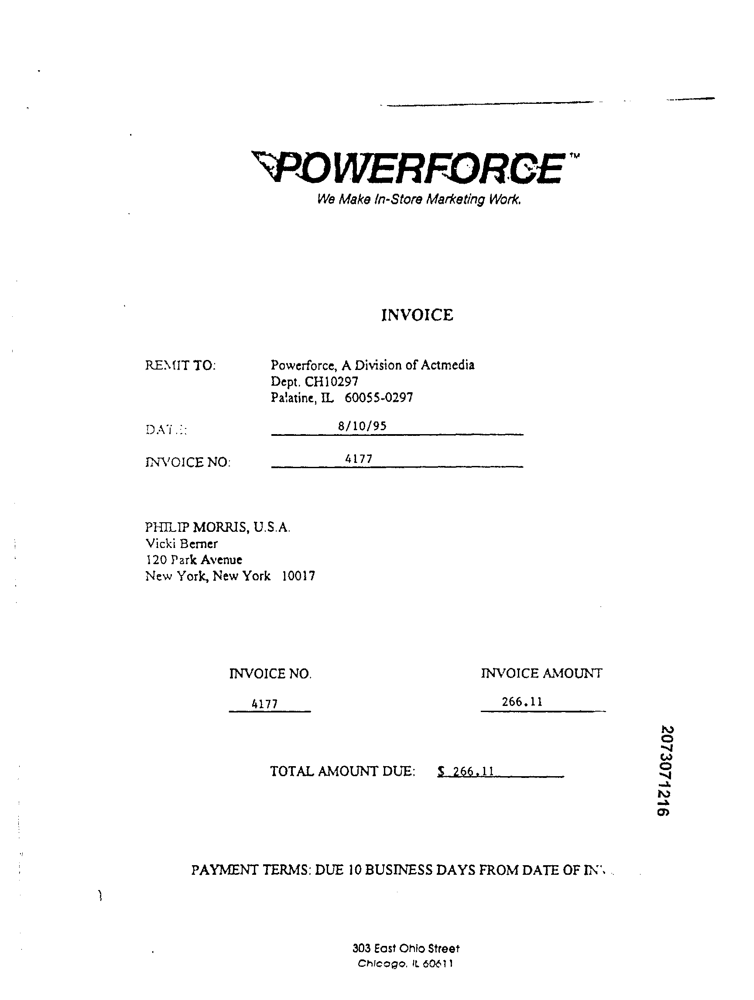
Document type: Invoice